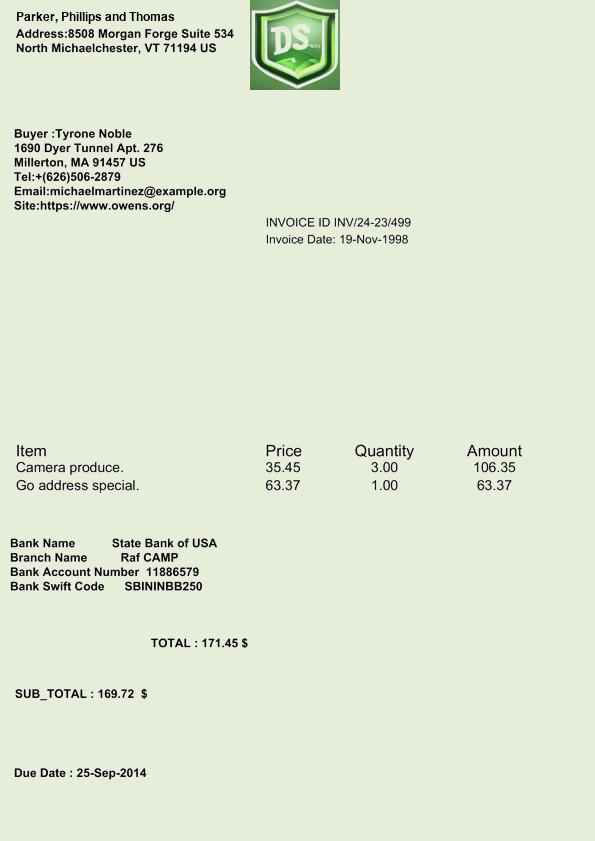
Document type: Invoice